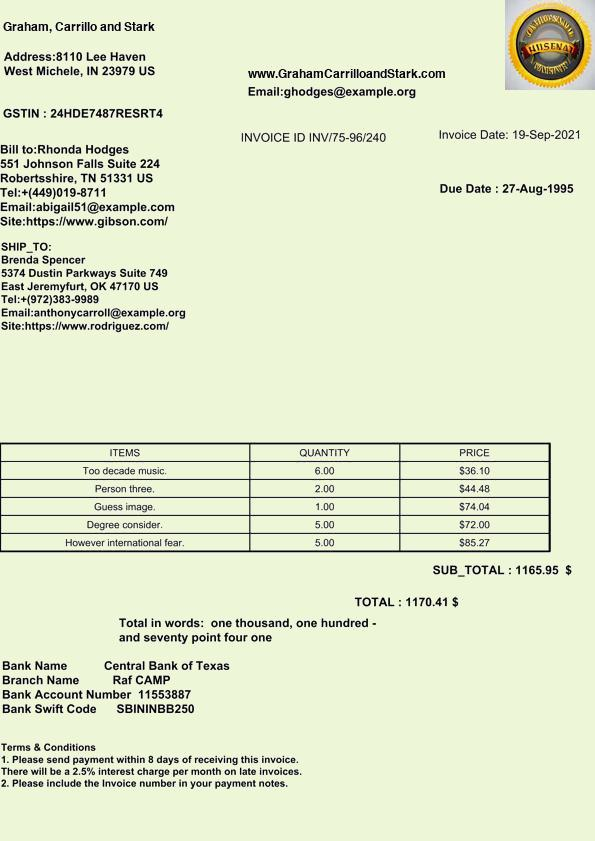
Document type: Invoice